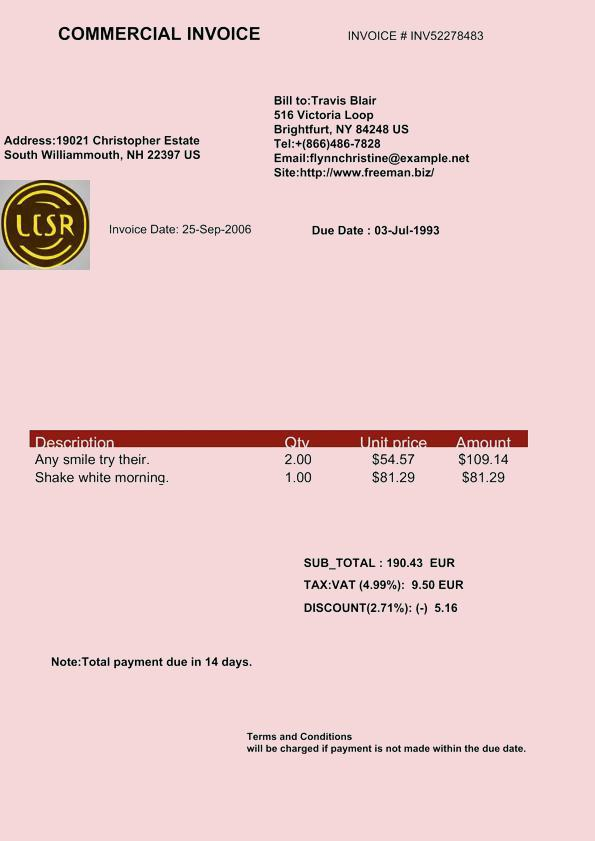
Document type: Invoice